Patient: Male, age 30
A 30-year-old male presented with unproductive cough and multiple cervical lymphadenopathy in December 2016. The pathology of the cervical lymph node biopsy revealed T-LBL. Positron emission tomography-computed tomography (PET-CT) revealed multiple lymph node involvements in the neck, mediastinum, bilateral parasternum, and abdomen, the Ann-Arbor stage of the lymphoma reached stage III. The following treatment plan was implemented: 1 cycle of VDLP (vincristine + daunorubicin + L-asparaginase + prednisone) induction chemotherapy, followed by 2 cycles of CAM (cyclophosphamide + A-cytarabine + methotrexate) chemotherapy. After the induction chemotherapy and total body irradiation (TBI)/cyclophosphamide protocol, the patient underwent allo-HSCT with the patient's brothers as donors in July 2017. On the 12th day after transplantation, the CD34+ cell count was 8.33 x 106/kg, the mononuclear cell (MNC) count was 10.15 x 108/kg; the process was uneventful. Forty days after transplantation, the patient developed abdominal pain, diarrhea, and rash across his body. Acute grade three GVHD was considered. The symptoms were relieved after the intravenous administration of methylprednisolone, cyclosporine, and mesenchymal cells. The patient experienced fever during this period, and then the temperature returned to normal after treatment with broad-spectrum antimicrobials, including meropenem and voriconazole. Patients who showed transient BKV, CMV, and hepatitis B virus (HBV) expression levels after transplantation demonstrated improvements after antiviral treatment. The BK DNA level was checked on August 7, 2017, and the result was 4.07 x 107 (copy/ml). The BK DNA level was 1.05 x 105 (copy/ml). A chest CT scan showed diffuse ground-glass opacities (Figs. 1 and 2). An abdominal CT scan revealed enlargement of the spleen (Fig. 3).
The patient underwent tracheoscopy and CMV-DNA was 3 x 106 in BALF and 6 x 103 in blood. The patient also carried out enteroscopy at the same time and his immunohistochemical CMV antigen was positive Then, the patient was diagnosed with CMV pneumonia and enteritis and treated with intravenous ganciclovir (500 mg/d) and high-dose glucocorticoids (80 mg/d). However, the patient continued to have high fever, progressive shortness of breath, and gastrointestinal bleeding. Intubation and invasive mechanical ventilation support were performed. Unfortunately, the condition continued to deteriorate. After 3 weeks, the patient died because of severe hypoxemia and hemorrhagic shock.
Informed consent for the collection of his medical history and blood samples was obtained in compliance with the Declaration of Helsinki and approved by the local ethical committee, and the patient provided informed consent for publication of the case.
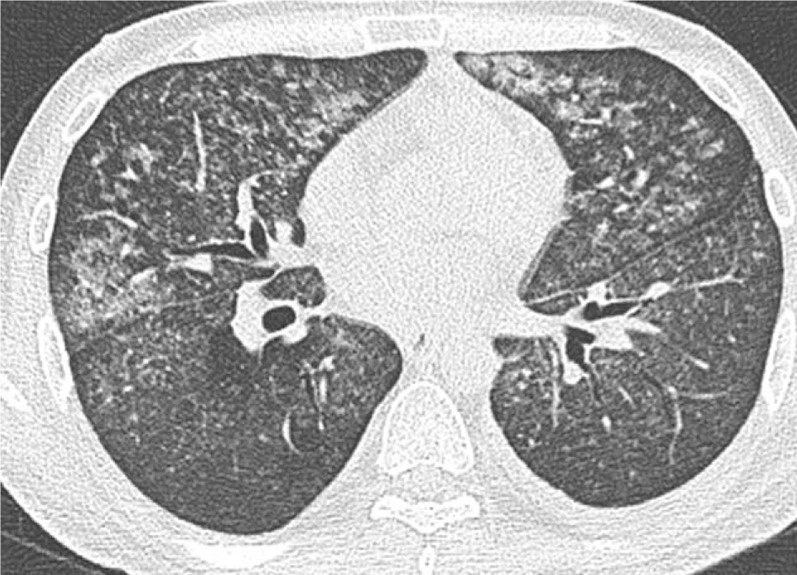
Image caption: High-resolution CT scan showing diffuse multiple nodules in both lungs. Most nodules were 1 to 5 mm in diameter with smooth or irregular edges and were mostly located in the middle and inner lungs. Interlobular septal thickening, a small amount of left pleural effusion, and pleural thickening were observed.